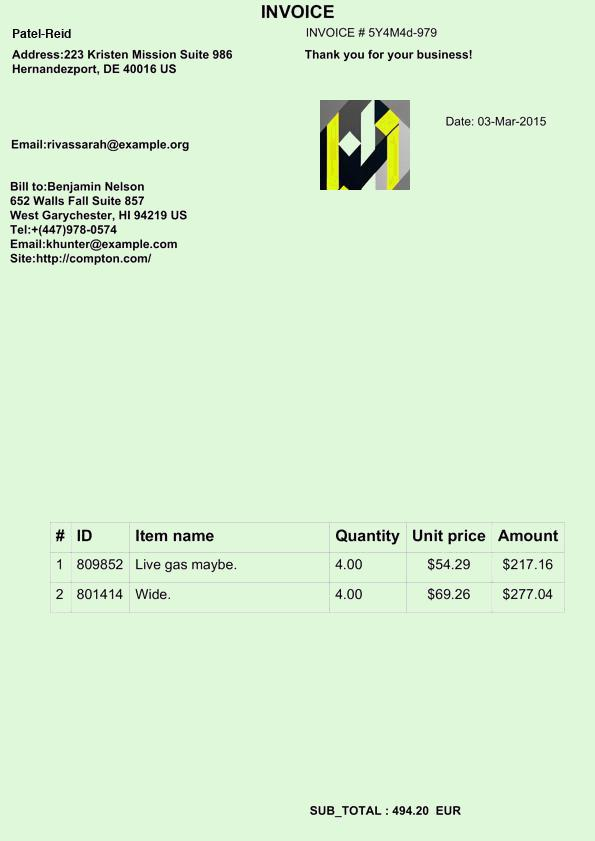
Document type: Invoice